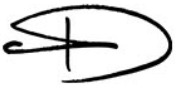
Signature of: tom delonge